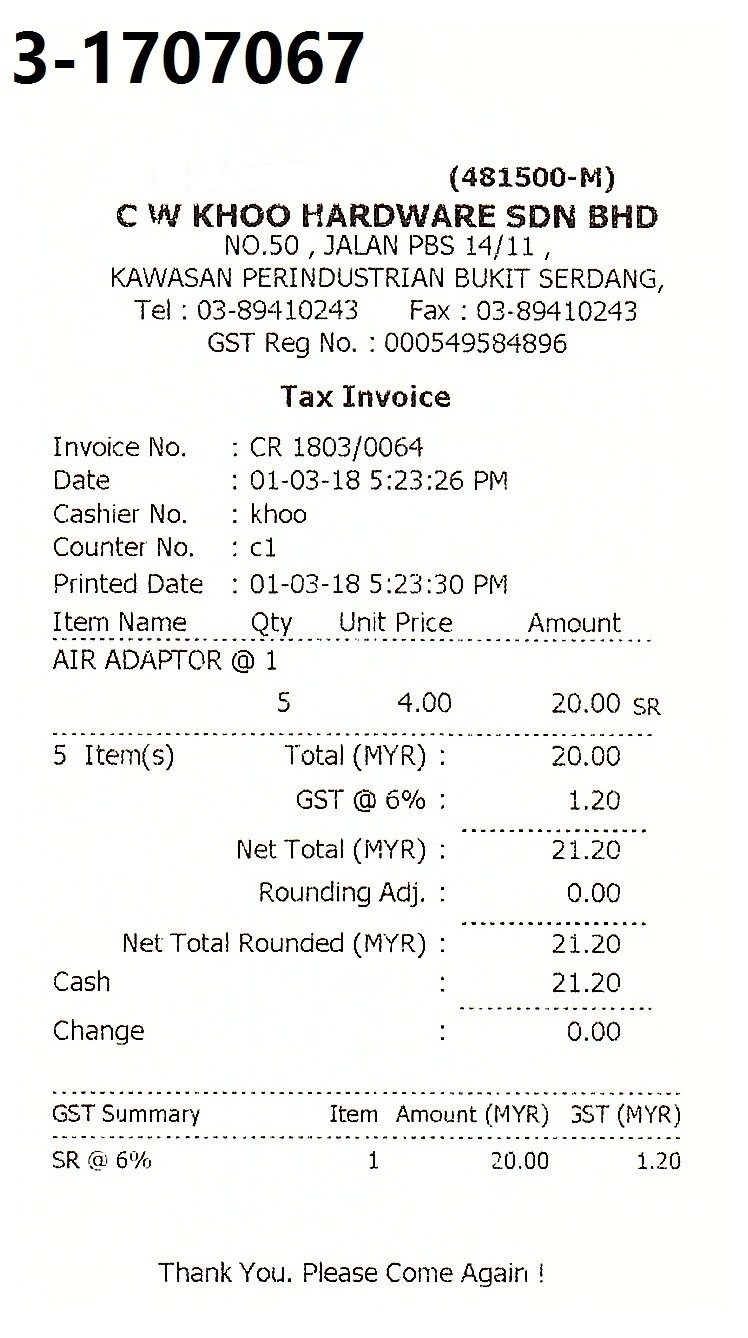
3-1707067
(481500-M)
C W KHOO HARDWARE SDN BHD
NO.50 , JALAN PBS 14/11 ,
KAWASAN PERINDUSTRIAN BUKIT SERDANG,
TEL : 03-89410243
FAX : 03-89410243
GST REG NO. : 000549584896
TAX INVOICE
INVOICE NO.
: CR 1803/0064
DATE
: 01-03-18 5:23:26 PM
CASHIER NO.
: KHOO
COUNTER NO.
: C1
PRINTED DATE
: 01-03-18 5:23:30 PM
ITEM NAME
QTY
UNIT PRICE
AMOUNT
AIR ADAPTOR @ 1
5
4.00
20.00 SR
5 ITEM(S)
TOTAL (MYR) :
20.00
GST @ 6% :
1.20
NET TOTAL (MYR) :
21.20
ROUNDING ADJ. :
0.00
NET TOTAL ROUNDED (MYR) :
21.20
CASH
:
21.20
CHANGE
:
0.00
GST SUMMARY
ITEM
GST (MYR)
SR @ 6%
1
20.00
1.20
THANK YOU. PLEASE COME AGAIN !
AMOUNT (MYR)